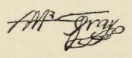
Signature of: thomas gray